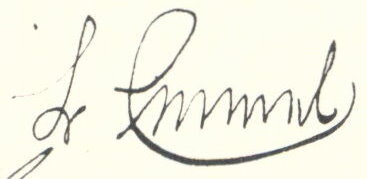
Signature of: leopold josef emmel